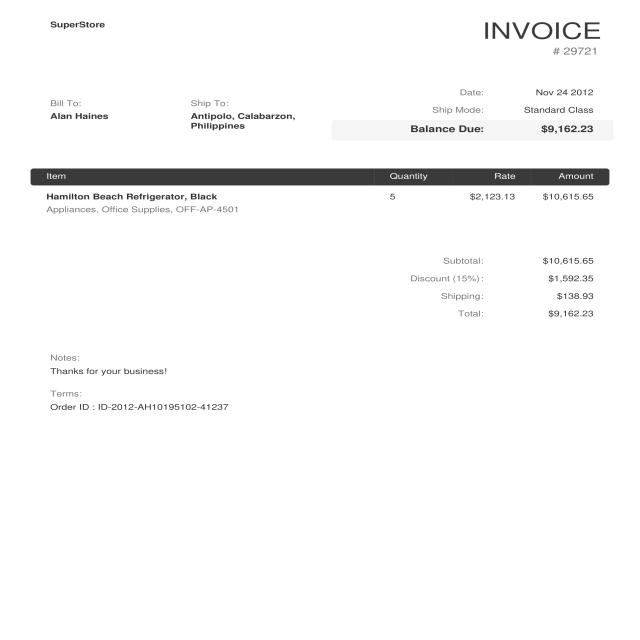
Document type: Invoice